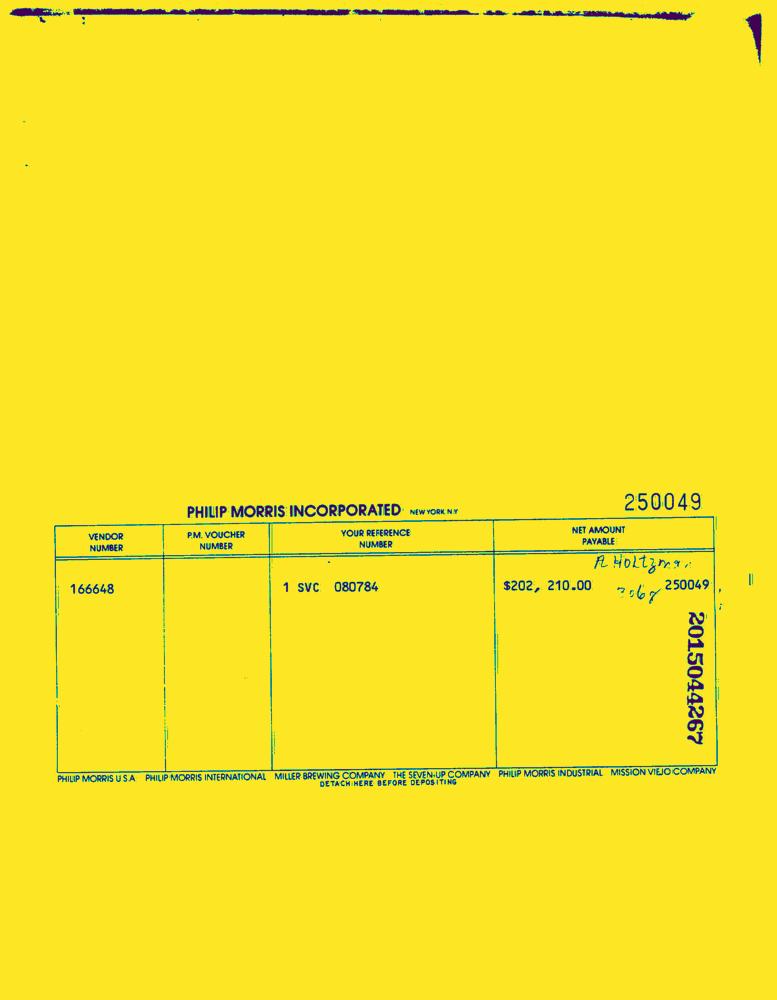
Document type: Invoice-Doc